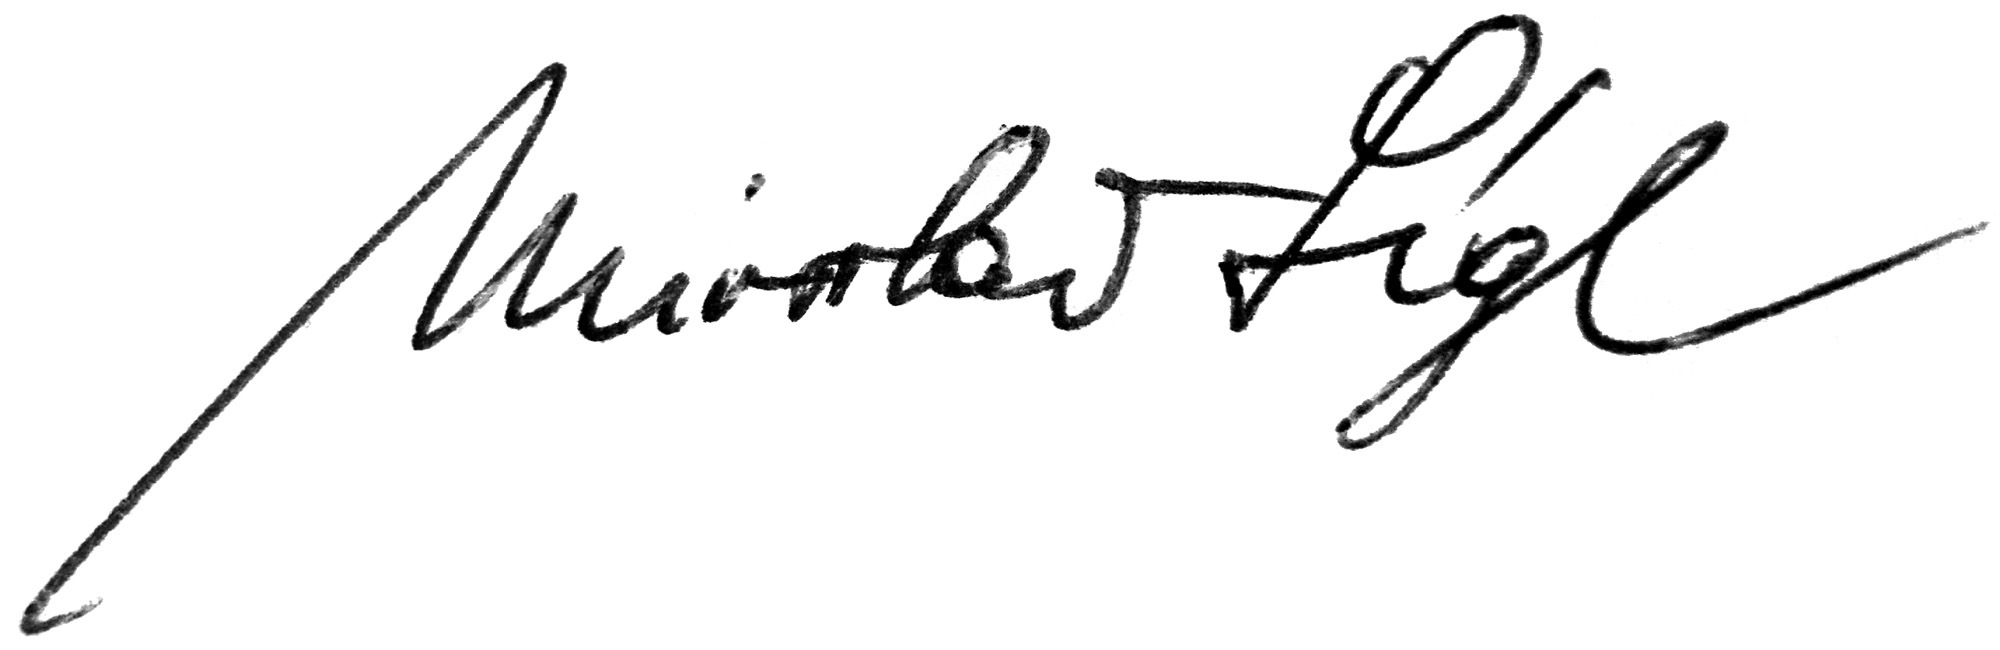
Signature of: miroslav sígl